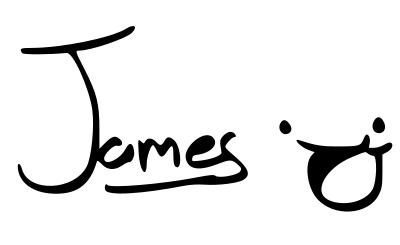
Signature of: james rallison